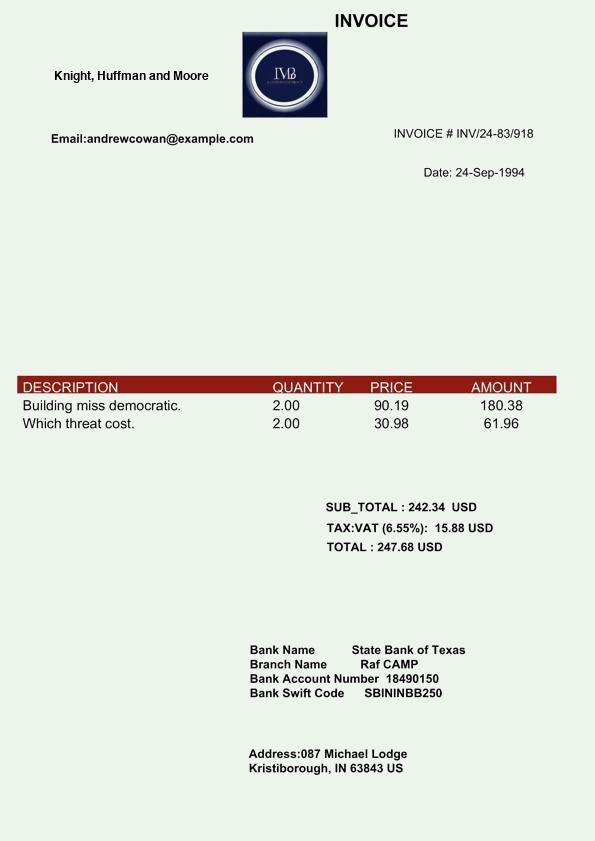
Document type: Invoice